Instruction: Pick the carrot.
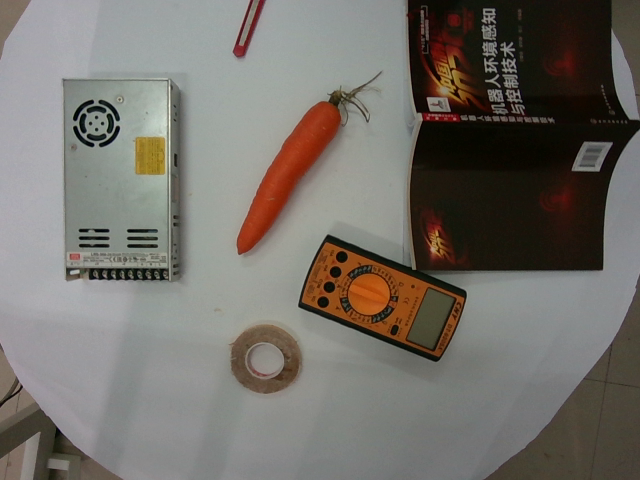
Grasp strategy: vertical